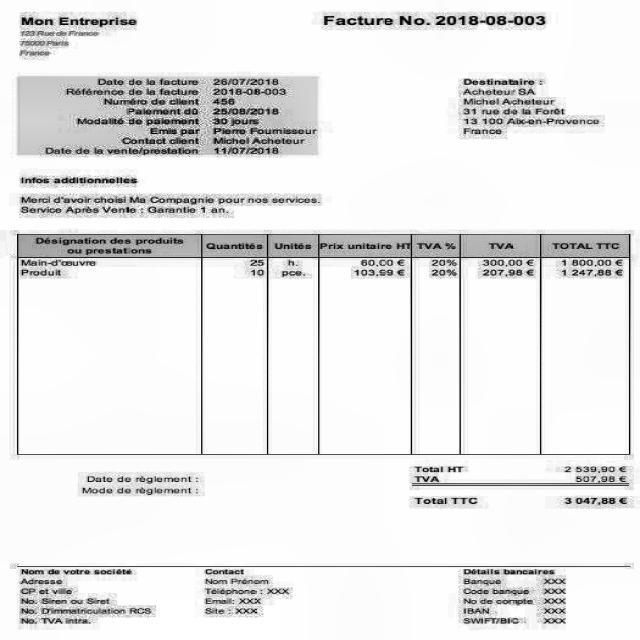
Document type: Invoice